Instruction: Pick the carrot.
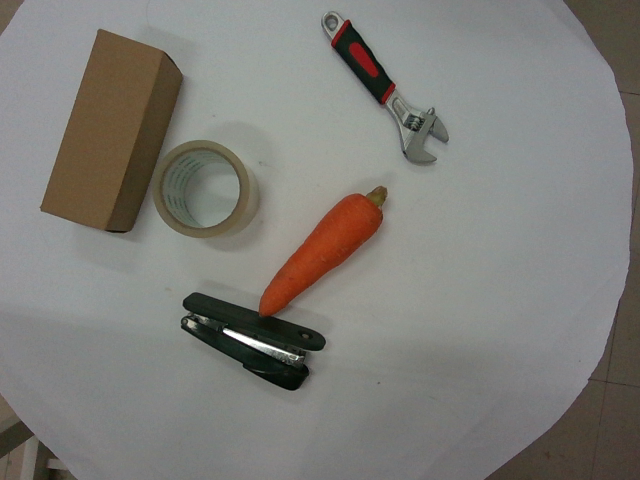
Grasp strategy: vertical